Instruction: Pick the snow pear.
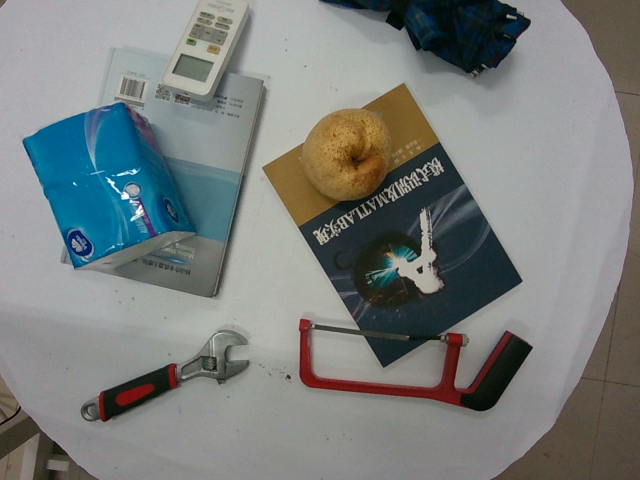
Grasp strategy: vertical